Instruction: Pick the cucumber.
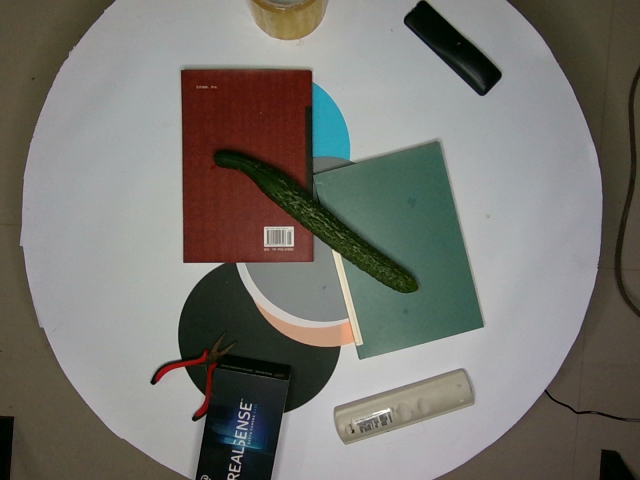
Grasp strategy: vertical